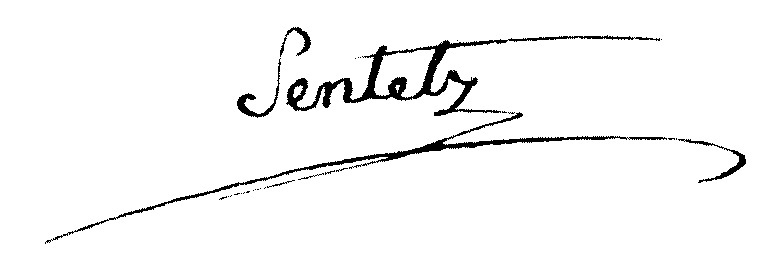
Signature of: blaise thérèse sentetz